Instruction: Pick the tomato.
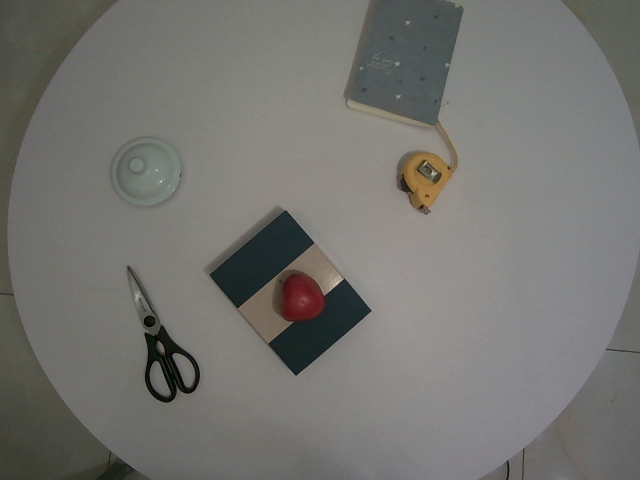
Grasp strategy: vertical